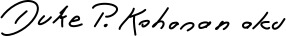
Signature of: duke kahanamoku